Question: Talk about the condition:
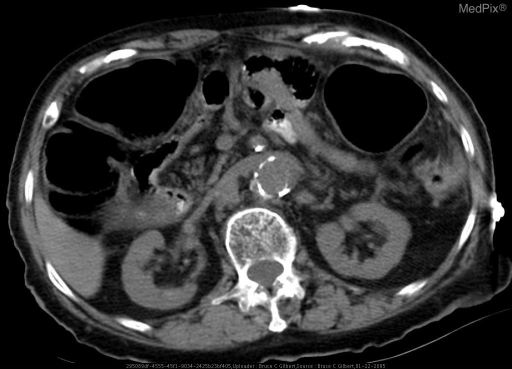
Answer: The disease is discussed as: The differential for segmental lesions of the colon with narrowing include carcinoma, diverticulitis, Crohn's disease, ischemic colitis, or extrinsic narrowing from adjacent neoplastic or inflammatory process. (Reeder)  The focus here will be considerations in distinguishing diverticular disease versus carcinoma in the setting of large bowel obstruction.  Diverticular disease has sigmoid involvement in 99% of the cases in industrialized Western countries. (Farrell)  Colorectal adenocarcinoma is the most common malignancy of the GI tract and the second most common malignant tumor in the United States. (Beutow)  Approximately 50% arise in the rectum and rectosigmoid area.  Another 25% occur in the sigmoid colon, and the remaining 25% are evenly distributed throughout the remainder of the colon. (Beutow)  The determination of benign versus malignant stricture in the sigmoid colon is very important because of the differences in the treatment.  In addition,  the implications for staging of cancer and determination of appropriate therapy are issues that make identifying the correct diagnosis vital.  Further, large bowel obstruction secondary to sigmoid strictures is not uncommon.  In fact, the most common cause of large bowel obstruction is primary colon cancer estimated at 53% while diverticular disease is the cause in approximately 12% of the cases. (Greenllee)
	The barium enema and computed tomography (CT) are two modalities used often to evaluate the cause of a sigmoid stricture.  There are general characteristics used to delineate benign versus malignant strictures with both. With the barium enema, a gradual zone of transition, preserved mucosal folds and presence of diverticula are considered benign features.  In contrast , an abrupt transition at the site of obstruction, destruction of mucosa and apple core configuration are considered malignant features. (Blakeborough)  It has been shown that in making  the diagnosis of diverticulitis with CT, the most specific findings are pericolonic stranding and length of the involved segment of more than 10 cm. The presence of pericolonic edema also favors diverticulitis. For colon cancer, the most specific findings are the presence of pericolonic lymph nodes and luminal mass. (Chintapalli)  In cases in which the patient presents with large bowel obstruction, both of these modalities may be helpful in evaluating the cause.  An added advantage of  barium enema is its benefit in aiding in the differentiation of mechanical versus pseudoobstruction.
	Chapman et al reviewed 140 cases of LBO to determine the accuracy of water-soluble contrast enema in comparison with plain abdominal radiography. Findings at laparotomy and follow-up (for the nonoperative cases) were used as the reference. When reviewing the plain radiographs (being aware of the case history), the diagnosis of mechanical obstruction was made with a sensitivity and specificity of 84% and 72%, respectively, whereas contrast enema had a sensitivity and specificity of 96% and 98%, respectively.

REFERENCES

1. Reeder, M.M., Felson, B., Gamuts in Radiology, Audiovisual Radiology of Cincinnati, Inc., 1975, p. G-55.
2. Farrell, R.J., Farrell, J.J., and Morrin, M.M., Diverticular Disease in the Elderly, Gastroenterology Clinics, Volume 30, Number 2, June 2001.
3.   Buetow P.C., et al, Colorectal adenocarcinoma: radiologic-pathologic correlation.  RadioGraphics 1995, 15:127-146.
4.   Greenlee HB, Pienkos EJ, Vanderbilt PC, et al: Acute large bowel obstruction. Comparison of county, Veterans Administration, and community hospital populations. Arch Surg 108:470, 1974.
5.   Blakeborough, A., Chapman, A. H., Swift, S., Culpan, G., Wilson, D., Sheridan, M. B. (2001). Strictures of the Sigmoid Colon: Barium Enema Evaluation. Radiology 220: 343-348
6.   Chintapalli, Kedar N. et al.  Diveriticulitis versus Colon Cancer: Differentiation with Helical CT Findings. Radiology. 210(2):429-35, 1999 Feb.
7. Chapman AH, McNamara M, Porter G: The acute contrast enema in suspected large bowel obstruction: Value and technique. Clin Radiol 46:273, 1992